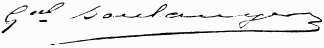
Signature of: georges ernest boulanger